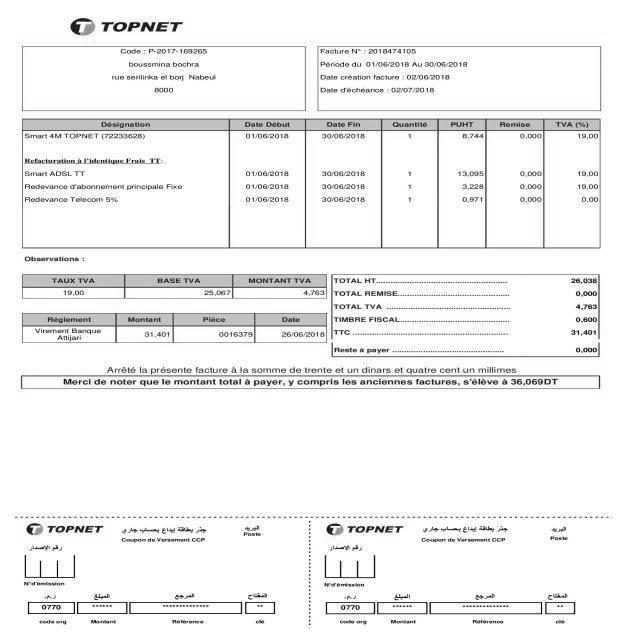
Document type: Invoice